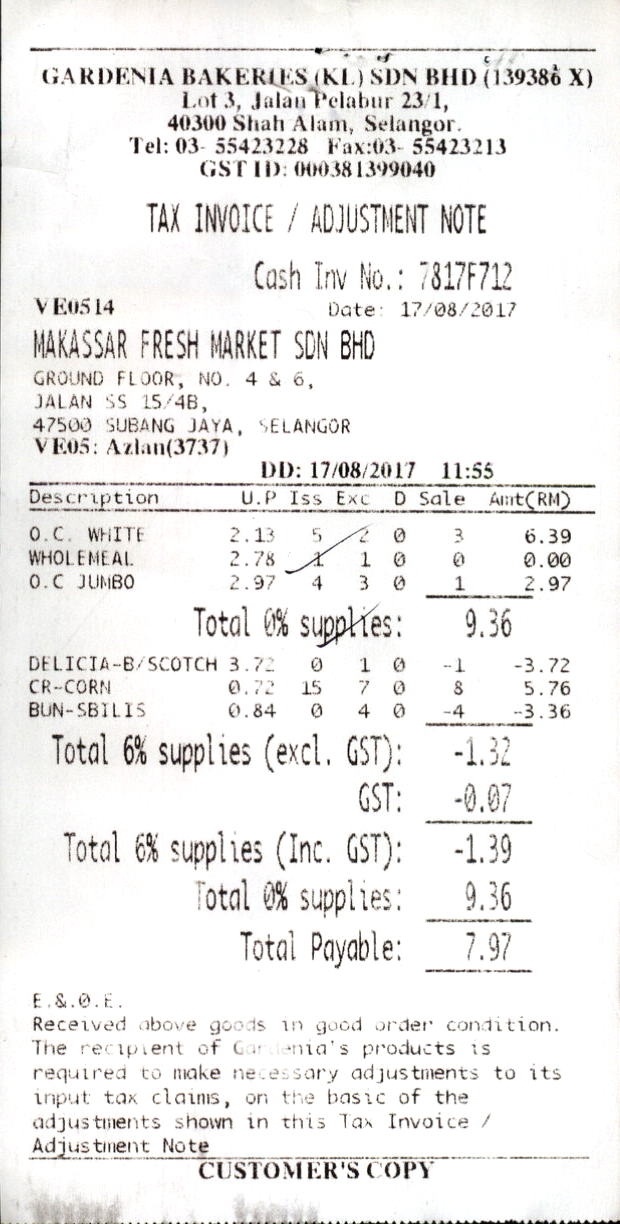
GARDENIA BAKERIES (KL) SDN BHD (139386 X)
LOT 3, JALAN PELABUR 23/1,
40300 SHAH ALAM, SELANGOR.
TEL: 03- 55423228
GST ID: 000381399040
TAX INVOICE / ADJUSTMENT NOTE
CASH INV NO.: 7817F712
VE0514
DATE: 17/08/2017
MAKASSAR FRESH MARKET SDN BHD
GROUND FLOOR, NO. 4 & 6,
JALAN SS 15/4B,
47500 SUBANG JAYA, SELANGOR
VE05: AZLAN(3737)
DD: 17/08/2017
11:55
DESCRIPTION
U.P
D
AMT(RM)
O.C. WHITE
2.13
5
2
0
3
6.39
WHOLEMEAL
2.78
1
1
0
0
0.00
O.C JUMBO
2.97
4
3
0
1
2.97
TOTAL 0% SUPPLIES:
9.36
DELICIA-B/SCOTCH
3.72
0
1
0
-1
-3.72
CR-CORN
0.72
15
7
0
8
5.76
BUN-SBILIS
0.84
0
4
0
-4
-3.36
TOTAL 6% SUPPLIES (EXCL. GST):
-1.32
GST:
-0.07
TOTAL 6% SUPPLIES (INC. GST):
-1.39
TOTAL 0% SUPPLIES:
9.36
TOTAL PAYABLE:
7.97
E.&.0.E.
RECEIVED ABOVE GOODS IN GOOD ORDER CONDITION.
THE RECIPIENT OF GARDENIA'S PRODUCTS IS
REQUIRED TO MAKE NECESSARY ADJUSTMENTS TO ITS
INPUT TAX CLAIMS, ON THE BASIC OF THE
ADJUSTMENTS SHOWN IN THIS TAX INVOICE /
ADJUSTMENT NOTE
CUSTOMER'S COPY
FAX:03- 55423213
ISS
EXC
SALE